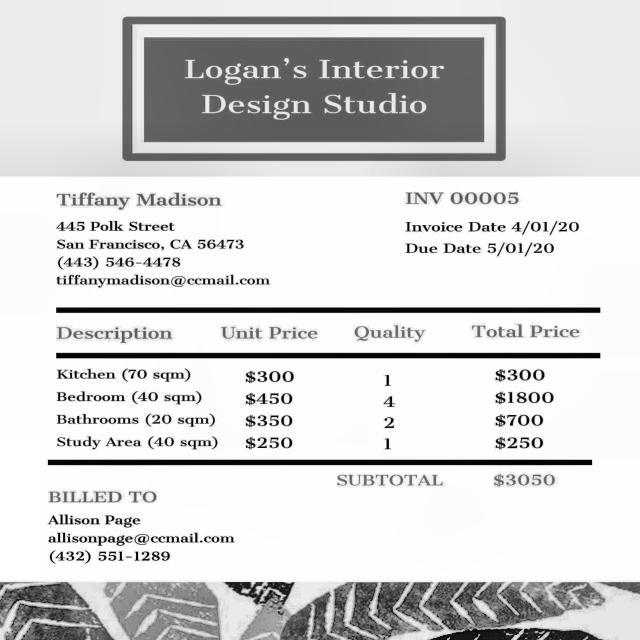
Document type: Invoice